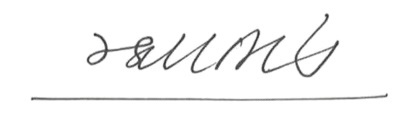
Signature of: võ văn thưởng